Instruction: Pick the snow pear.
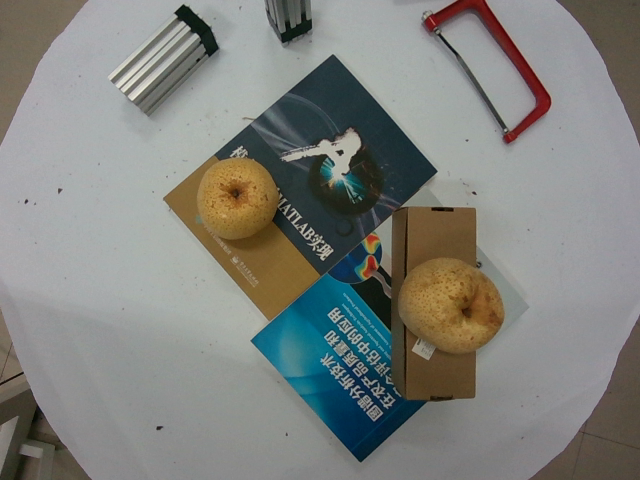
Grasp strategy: vertical